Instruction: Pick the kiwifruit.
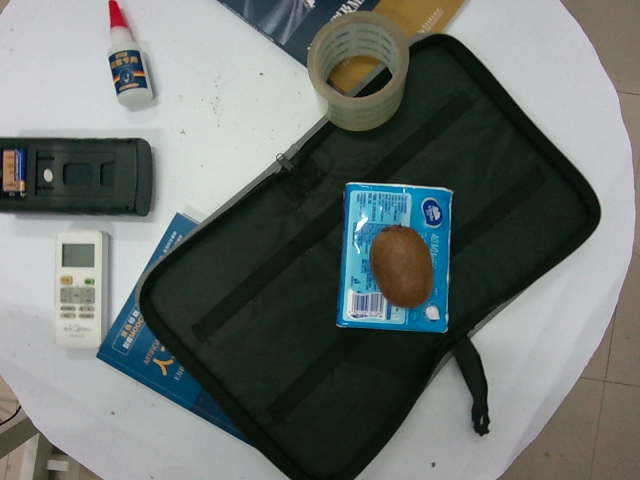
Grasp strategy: vertical